Question: What is the main concern?
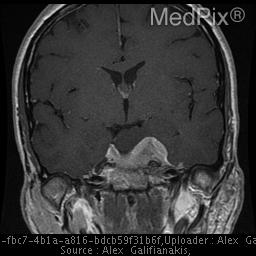
Answer: The findings suggest Avidly enhancing suprasellar mass distinct from the pituitary measuring approximately 3.3 x 2.5 x 3.5 cm. The mass surrounds the left cavernous internal carotid artery extending into the medial aspect of the right cavernous sinus.

The tumor extends anteriorly to the left orbital apex.  There is suprasellar and pontine cistern extension also coursing along the posterior margin of the majority of the clivus. There is posterior extension of the mass surrounding the left 5th cranial nerve involving Meckel's cave as well as surrounding the cisternal portion of the 5th cranial nerve. The mass extends to but not definitely within the left foramen ovale involving the left foramen rotundum as well. The mass abuts the left margin of the basilar artery and the left anterior margin of the mid brain. It extends into the posterior-superior aspect of the sphenoid sinus as well.

A fluid intensity, non-enhancing structure is seen along the posterior margin of the above described mass filling the superior pontine cistern with extension into the left suprasellar cistern measuring 2.3x1.5x1.2 cm.. The mass involves the left cavernous sinus, surrounds the carotid, and extends forward to the orbital apex, and backward to the tentorium and clivus.. The patient might have a history of 42 y.o. woman with elevated prolactin. Please evaluate for evidence of pituitary adenoma.